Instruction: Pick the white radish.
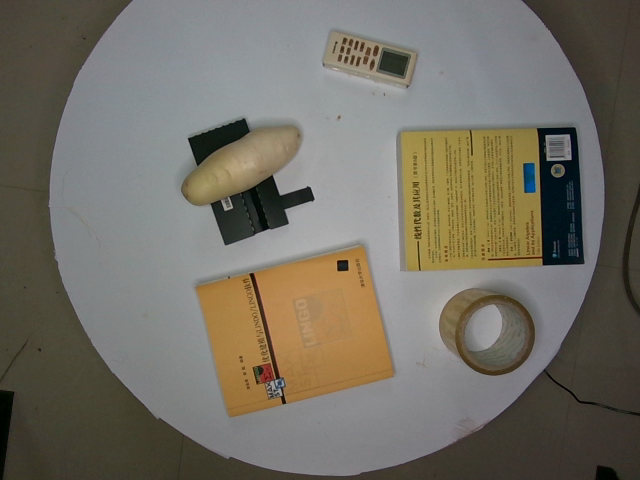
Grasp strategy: vertical